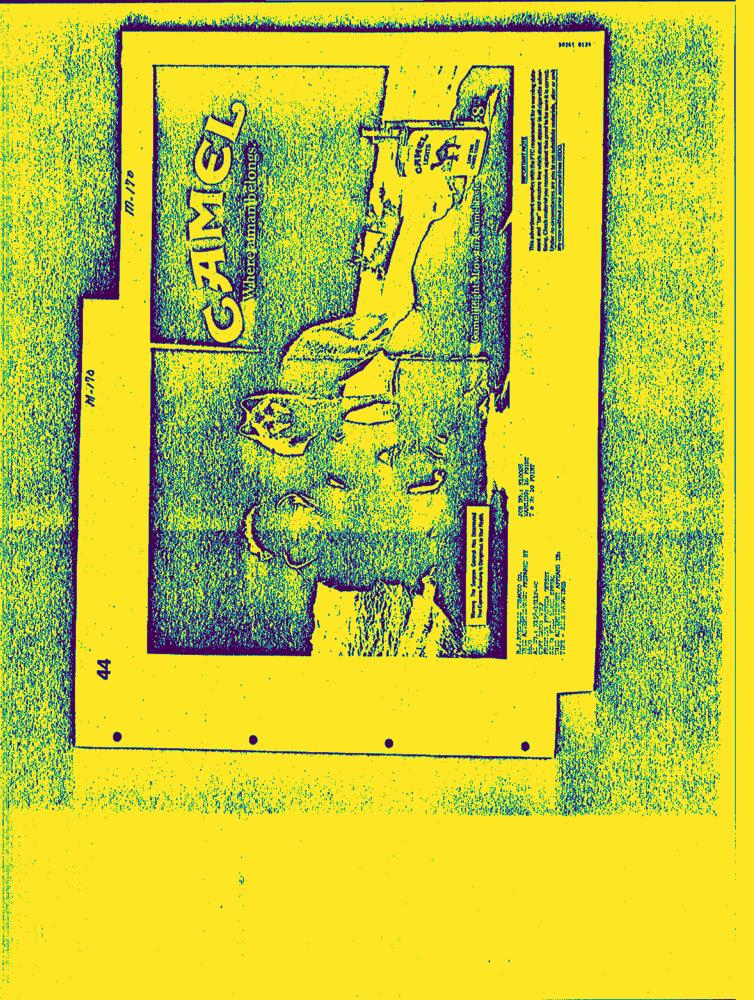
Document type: AD